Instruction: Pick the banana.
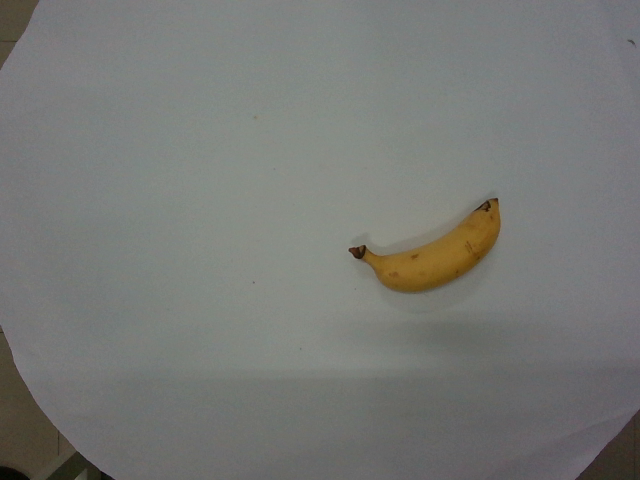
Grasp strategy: vertical